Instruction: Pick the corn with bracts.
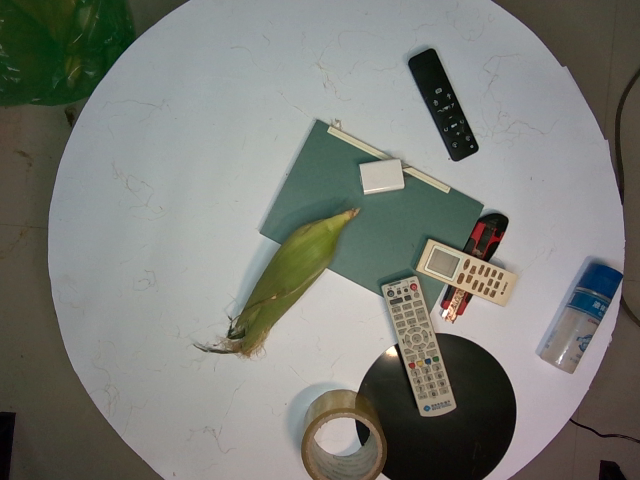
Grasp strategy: vertical